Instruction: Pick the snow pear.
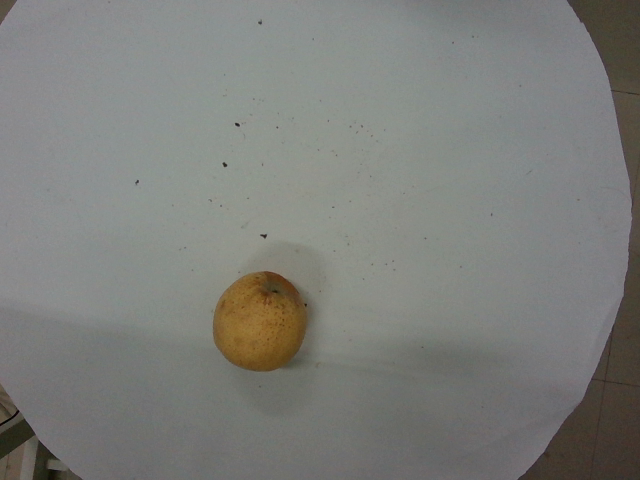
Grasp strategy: vertical